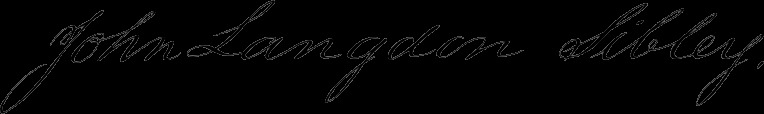
Signature of: john langdon sibley